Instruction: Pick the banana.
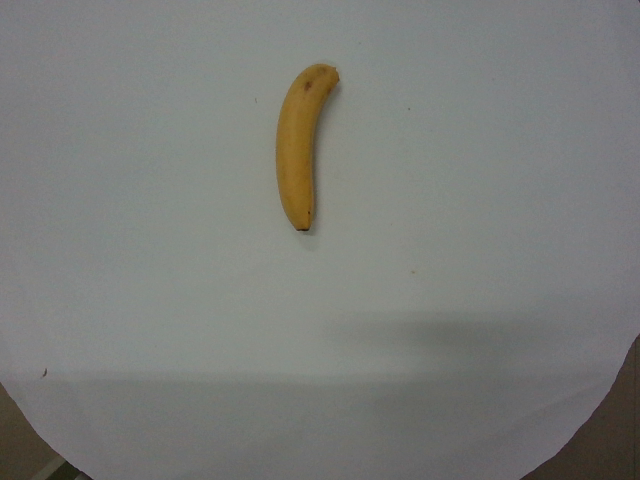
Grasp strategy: vertical